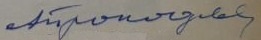
Signature of: alexander prokofyev